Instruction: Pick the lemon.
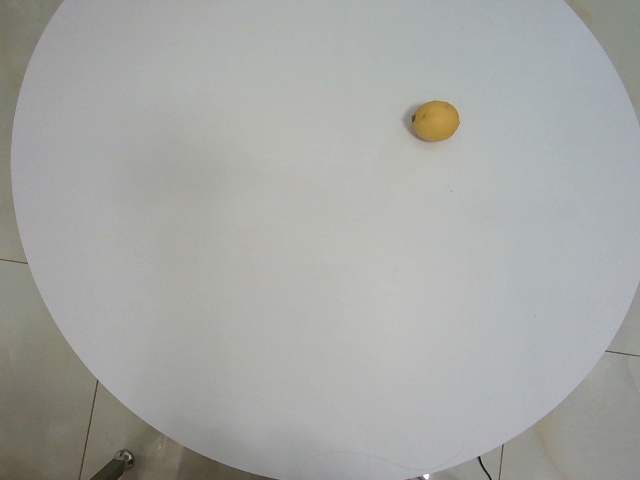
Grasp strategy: vertical